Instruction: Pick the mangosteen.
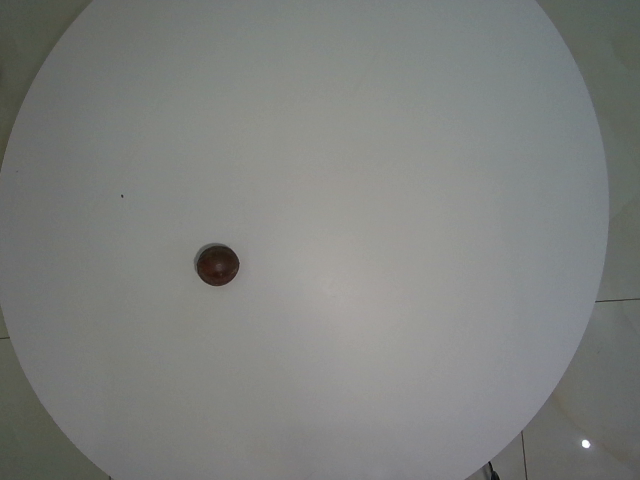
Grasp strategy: vertical